Question: How does the patient history play a role?
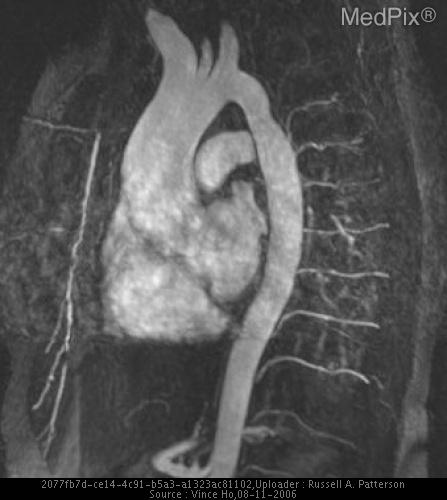
Answer: The patient's history of 38-year-old man with heart murmur on physical exam. is key in understanding the case.